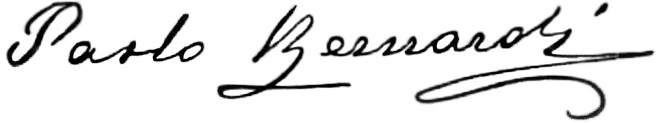
Signature of: paolo bernardi